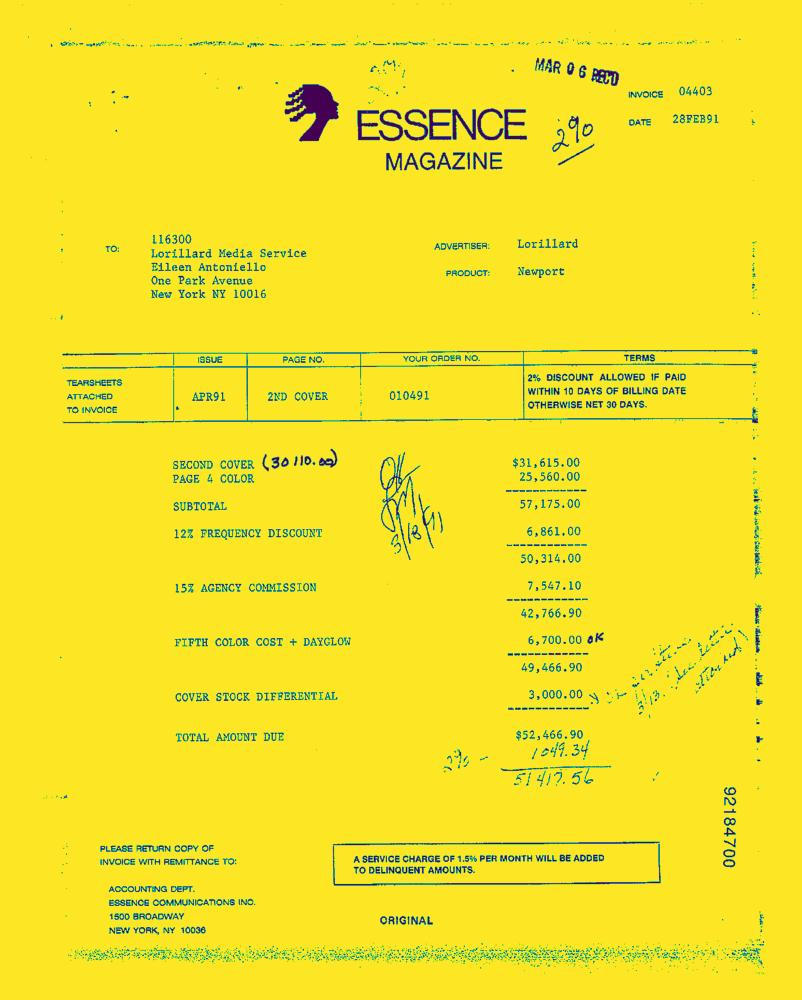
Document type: Invoice-Doc